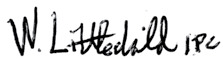
Signature of: willie littlechild